Question: What type of tax is indicated in the document, personal property or real estate?
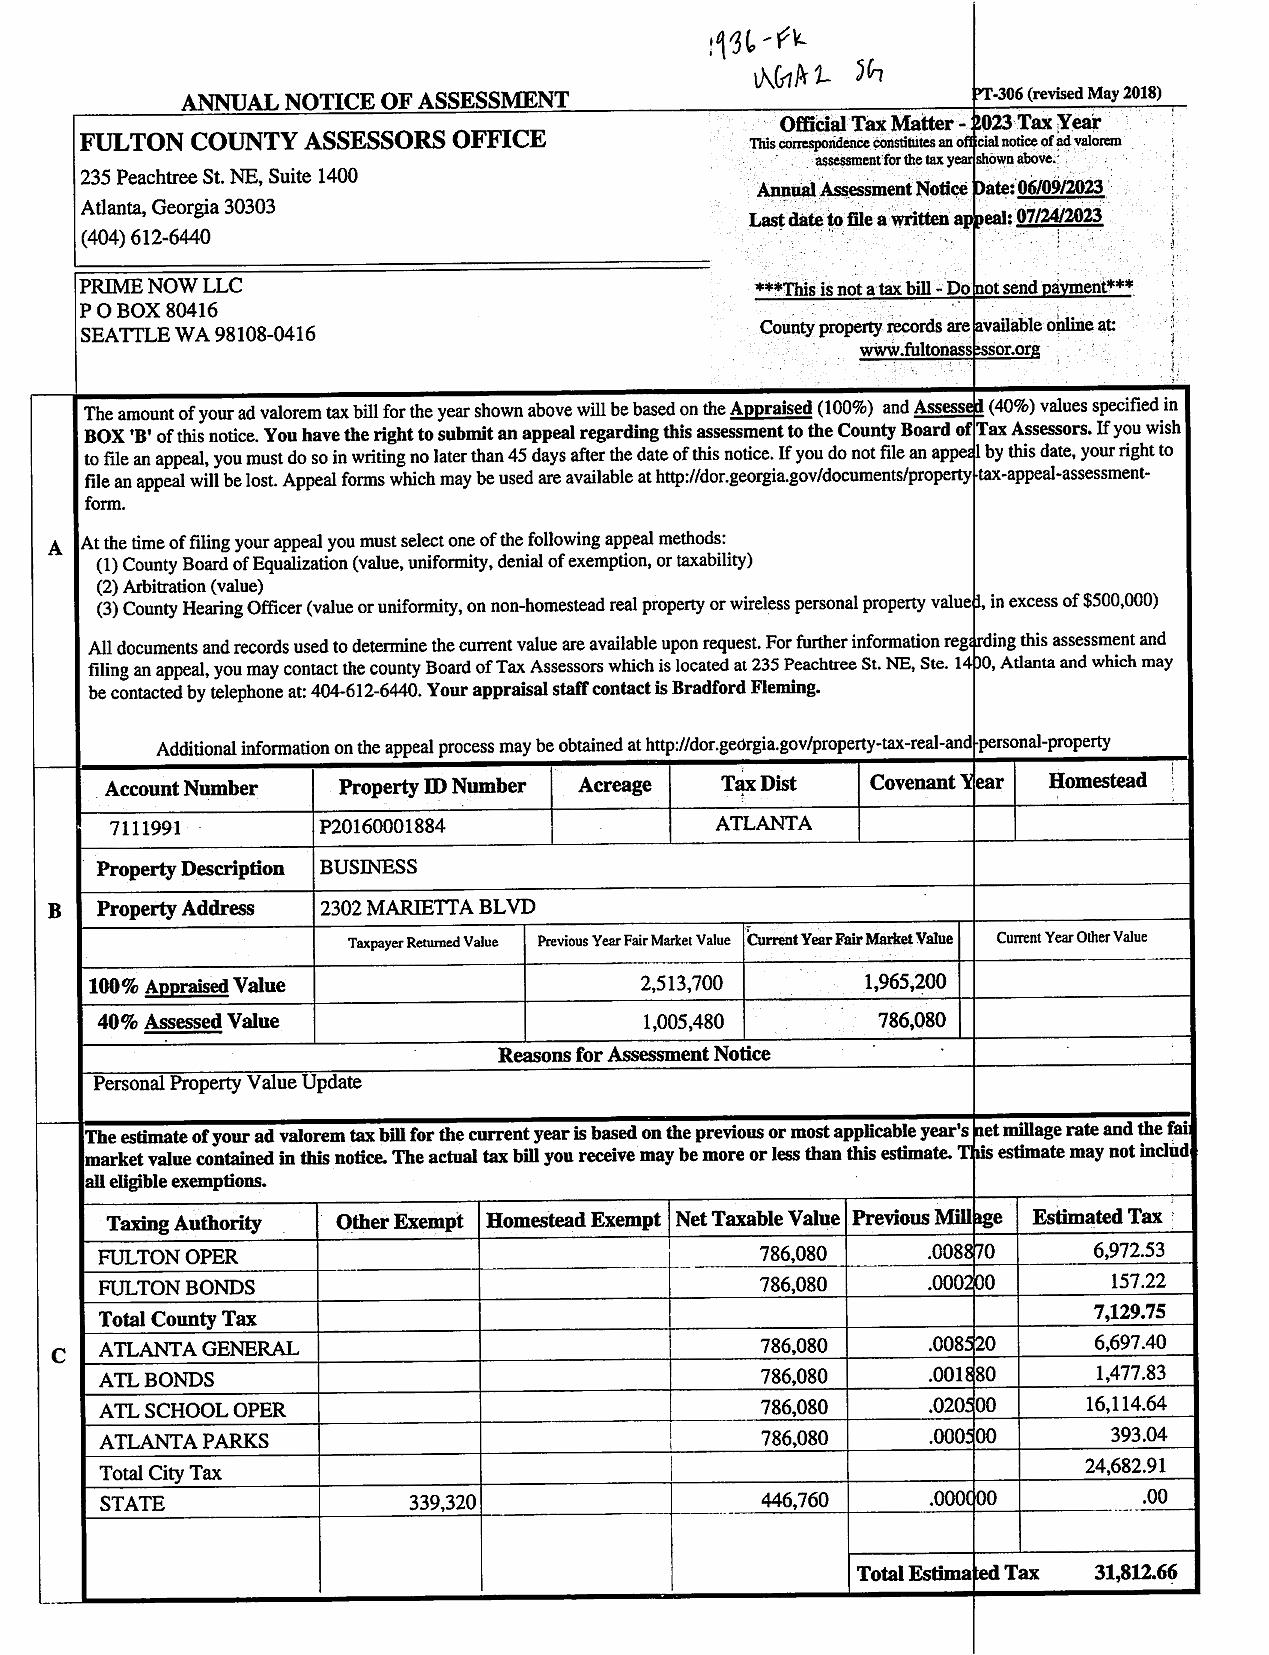
Answer: "Personal Property"